Please extract the written amount, numerical amount, recipient's name, date on the cheque, and the bank's name from the image.
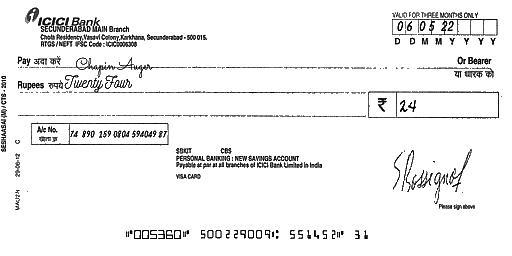
amt_in_words: Twenty Four
amt_in_figures: 24
payee_name: Chapin Auger
bank_name: ICICI Bank
cheque_date: 06/05/22